Question: What is the name of the tenant mentioned in the document?
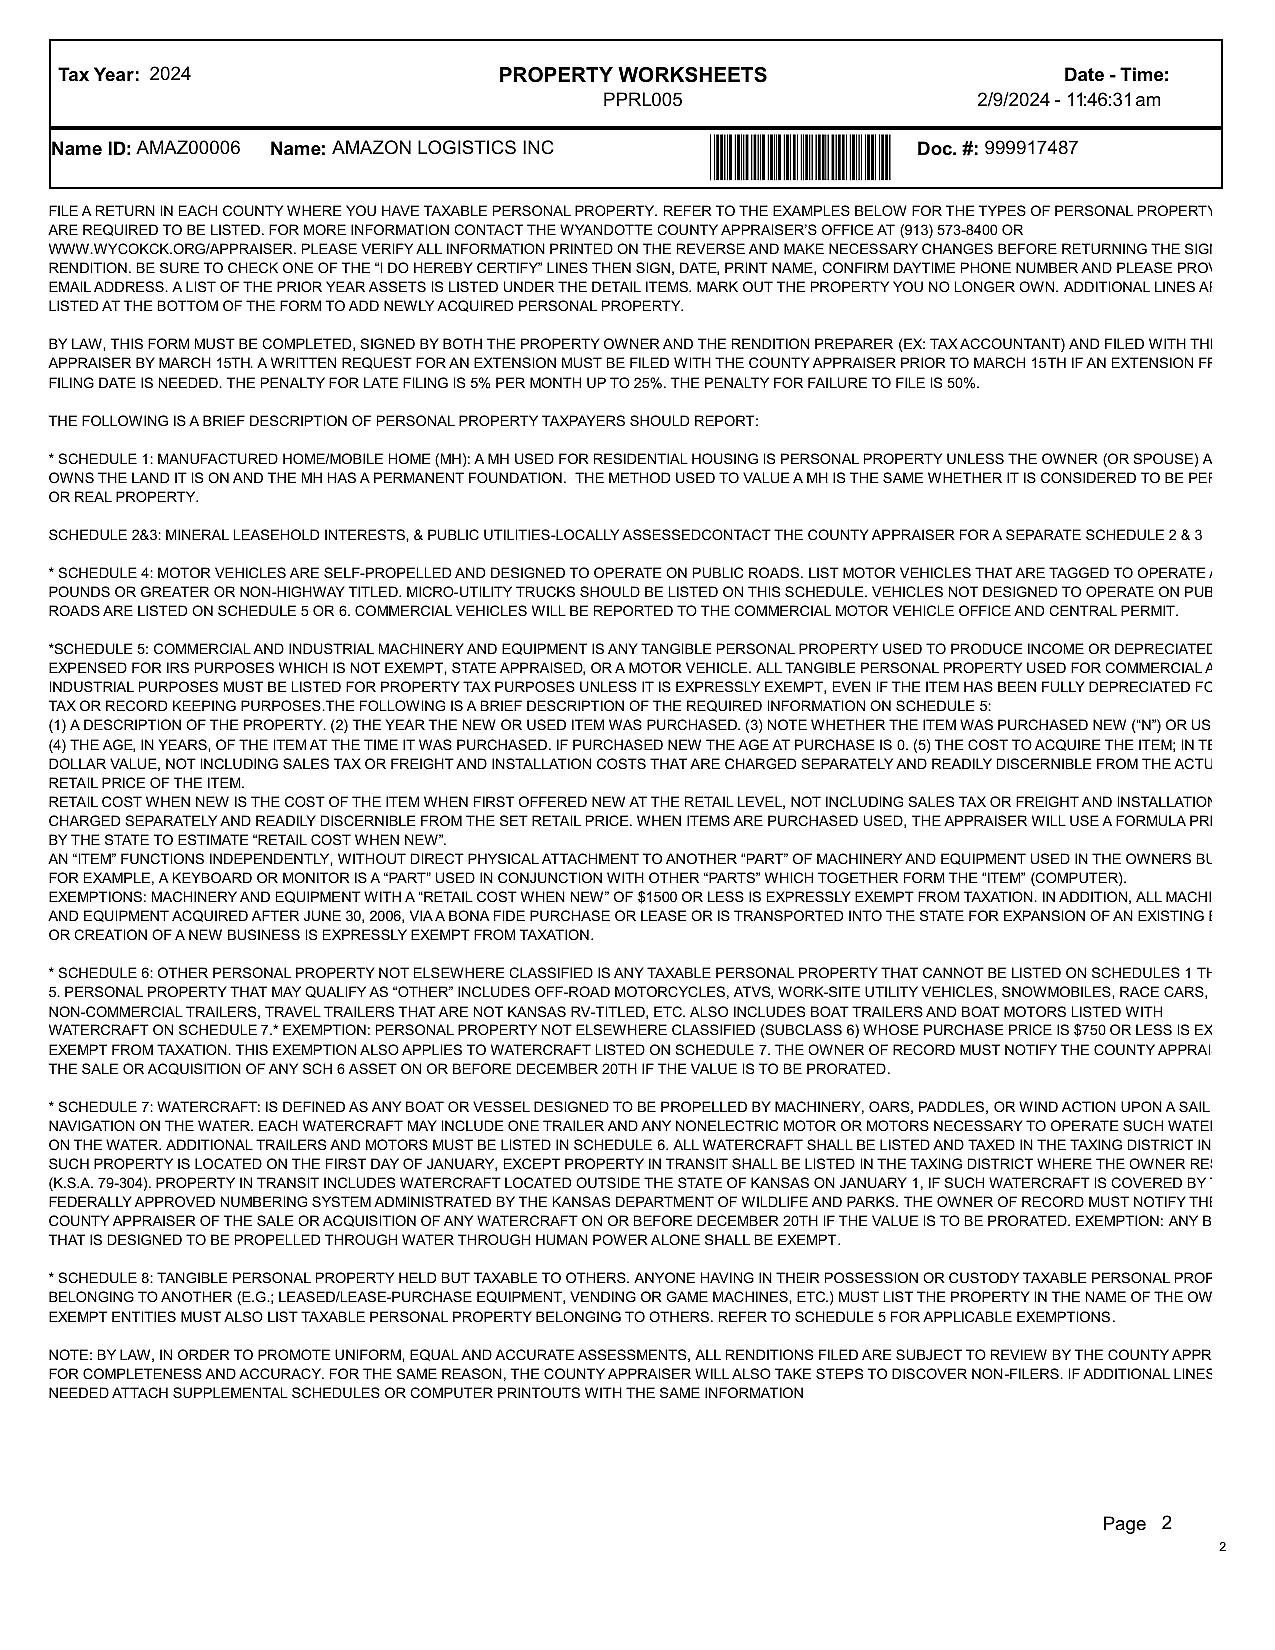
Answer: "AMAZON LOGISTICS INC"